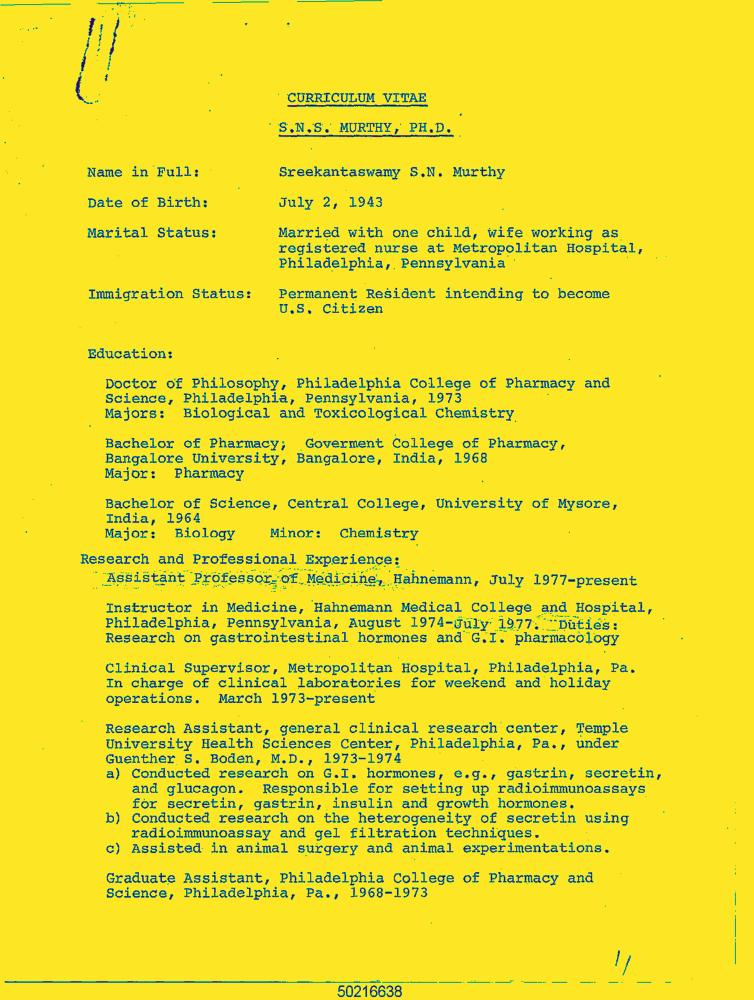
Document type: Resume-Doc